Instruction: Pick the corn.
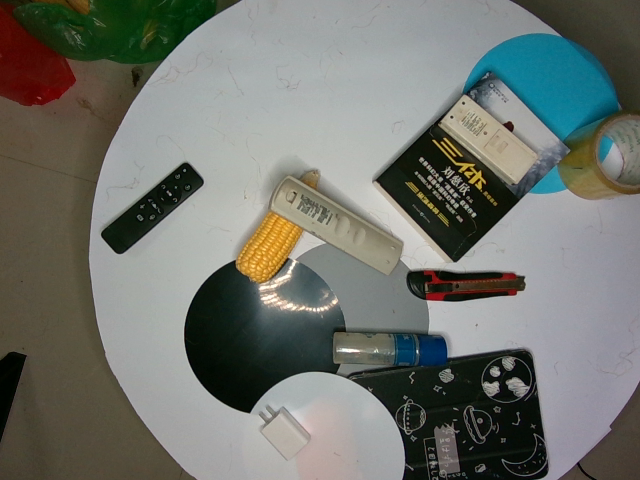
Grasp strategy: vertical